Question: Explain the disease:
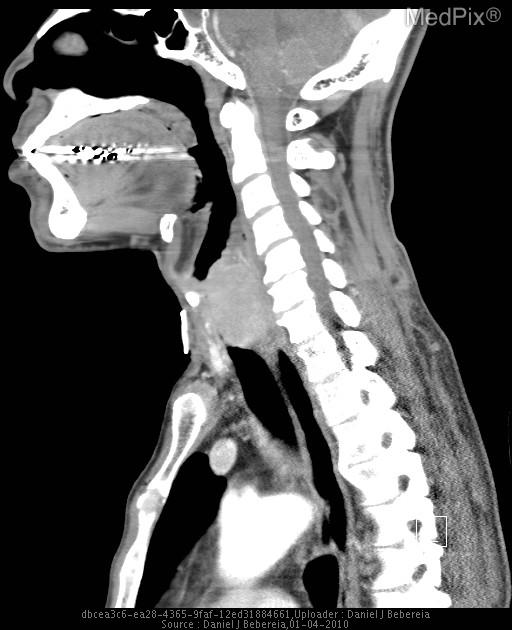
Answer: The disease is discussed as: Lesion/Condition Name: Laryngeal papillomatosis secondary to HPV infection with malignant degeneration to Papillary Squamous Cell Carcinoma

Cell  of  Origin: Respiratory squamous epithelium

Associations/Predisposing  Factors: HPV infection, male gender, age greater than 60 years, alcohol and/or tobacco usage

Common  Locations: glottic and subglottic airway icluding the vocal cords themselves, may extend into trachea and mainstem bronchi

Histology:
Exophytic and papillary squamous cell carcinomas (SCCs) are uncommon variants of SCC.  It is marked by atypical epithelium, often with loss of orientation, loss of polarity, increased nuclear to cytoplasmic ratio, dyskeratosis, paradoxical keratinization, and increased number of mitotic figures, including atypical forms.  This may be associated with inflammatory infiltrate and/or focal desmoplastic stroma.  Invasion into the stroma is common, and may be associated with paradoxical keratinization.  By convention, papillary and exophytic squamous cell carcinomas are by
definition invasive lesions.

Radiology:  Laryngeal papillomas are usually benign and non-invasive unless they undergo malignant degeneration which is uncommon.  They occur moost often in children, and are usually multiple.  Involvement of the trachea and bronchial tree is common.  Etiology is thought to be viral seconary to HPV.  When they occur in adults, the lesions are more likley to be singular.  Lesions are exophytic, and diagnosis is usually made via bronchoscopy.  CT or MR imaging may however be used to evaluate extent of disease.  Pulmonary involvement is generally evaluated by Chest plain film, which appears as small cavitating nodules.

Glottic Narrowing DDx:
-Congenital: laryngeal atresia, stenosis, webs
-Neoplastic: papilloma, squamous cell carcinoma, hemangiomas, lipomas, chondromas
-Neurogenic: vocal cord paralysis
-Traumatic: Foreign body, hematoma, vocal cord nodules (reactive)

Prognosis  and  Treatment:  Treatment generally consists of surgery
(excisional biopsy, vocal cord stripping, and/or laryngectomy), often in conjunction with radiation therapy.  Although recurrences do occur, prognosis for exophytic and papillary squamous cell carcinoma tend to have better prognosis than traditional SCC.  5-year survival rates for T1 lesions are 88% for exophytic type, and 100% for papillary type.  Whether the tumor is glottic vs. subglottic, transglottic, or supraglottic has no effect on mortality in contrast to traditional SCC in which glottic tumors pend a better prognosis.